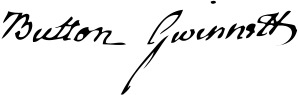
Signature of: button gwinnett